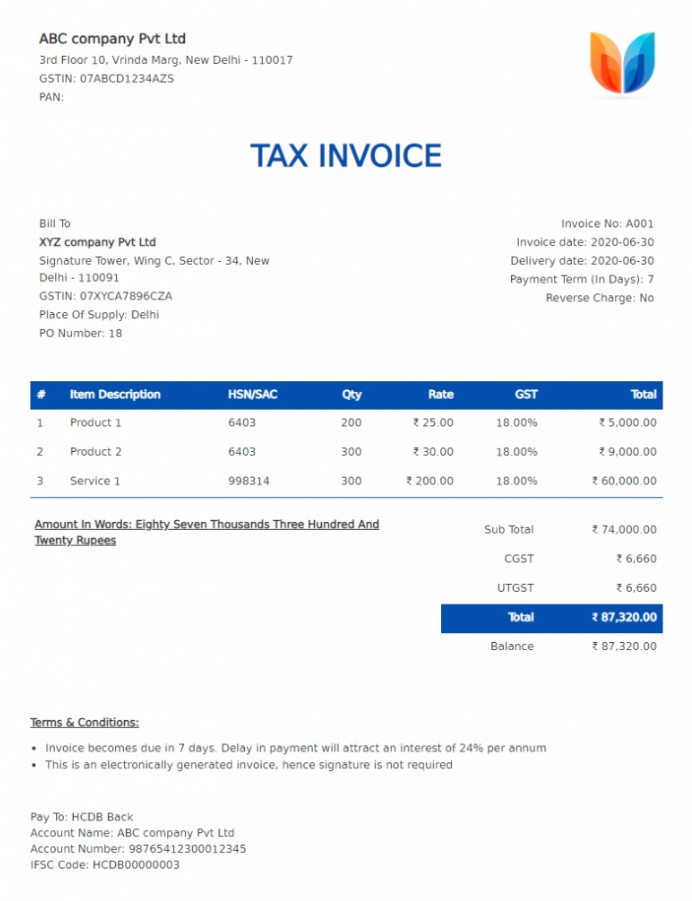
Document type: Invoice